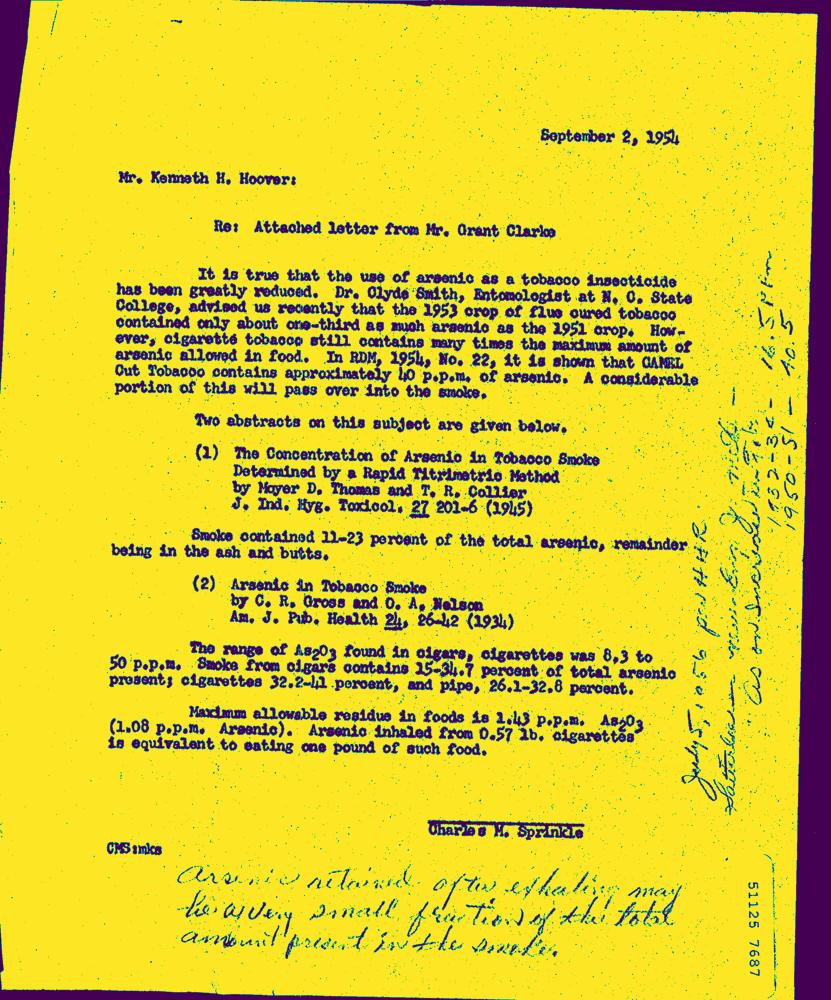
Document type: Letter-Doc